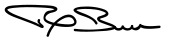
Signature of: richard burr